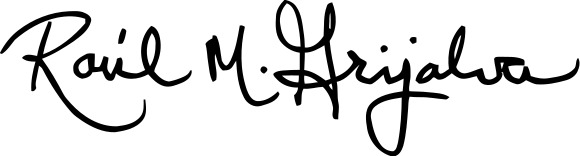
Signature of: raúl grijalva